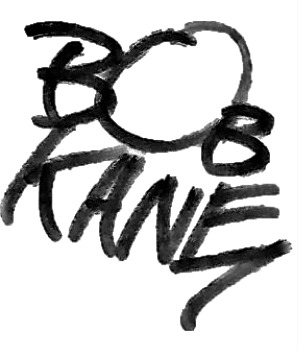
Signature of: bob kane